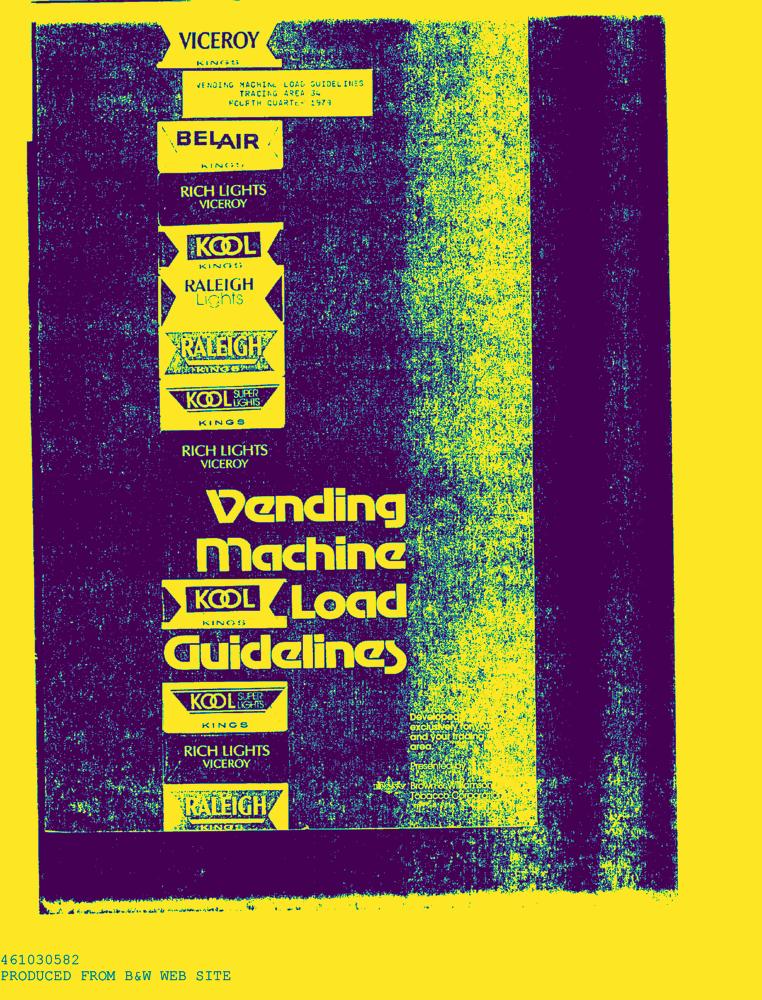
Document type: AD